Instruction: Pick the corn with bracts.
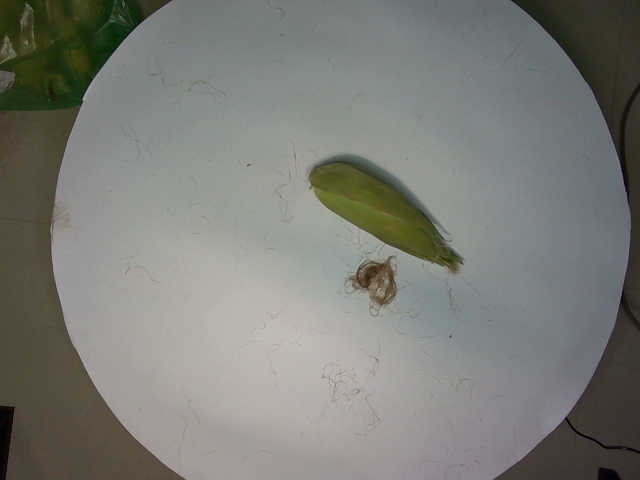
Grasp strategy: vertical